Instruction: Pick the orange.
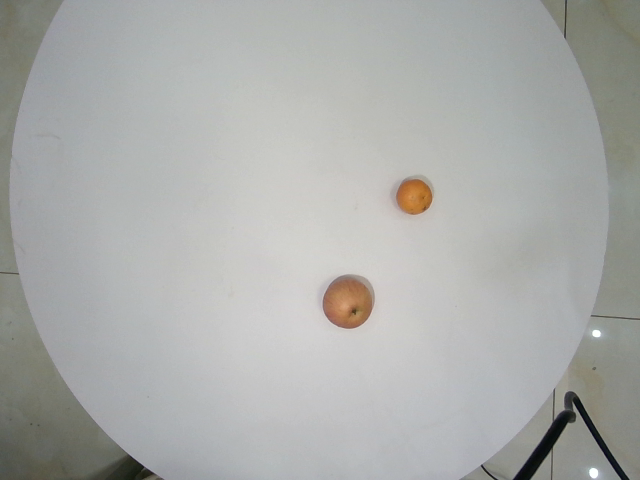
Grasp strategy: vertical